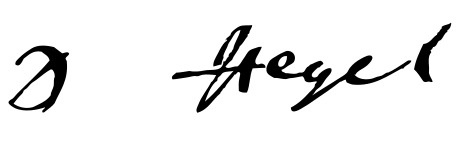
Signature of: georg wilhelm friedrich hegel